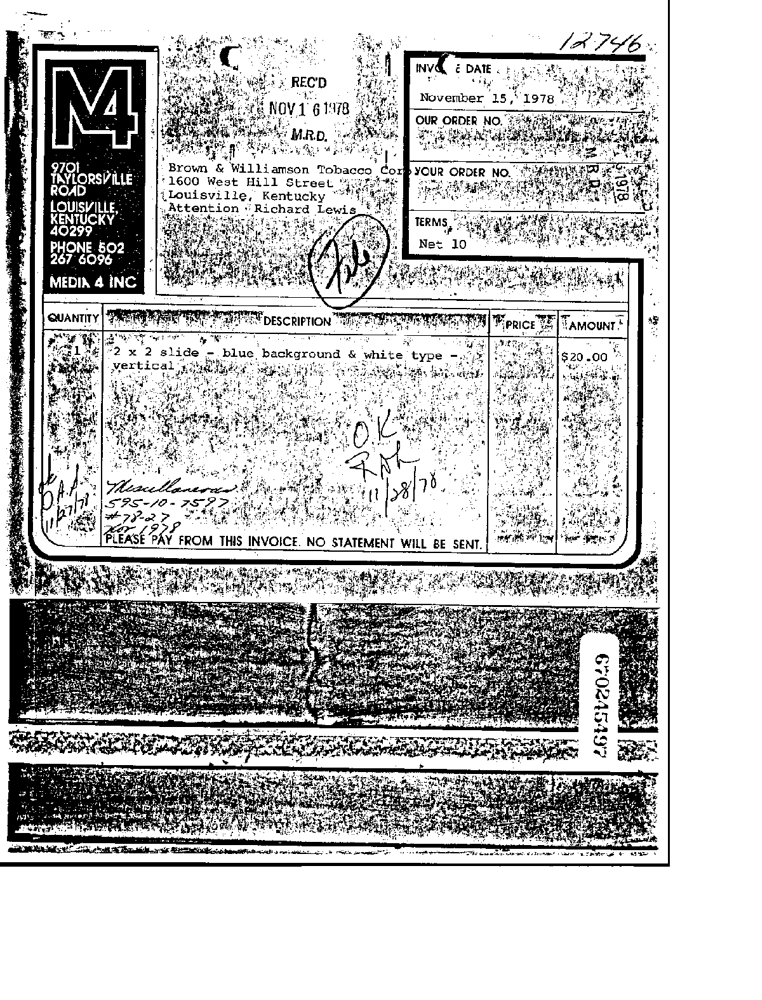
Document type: Invoice